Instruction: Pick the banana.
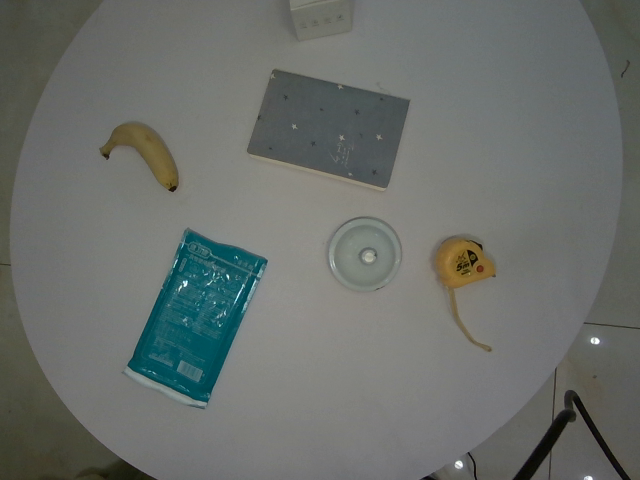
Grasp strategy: vertical